Question: What could the diagnosis suggest?
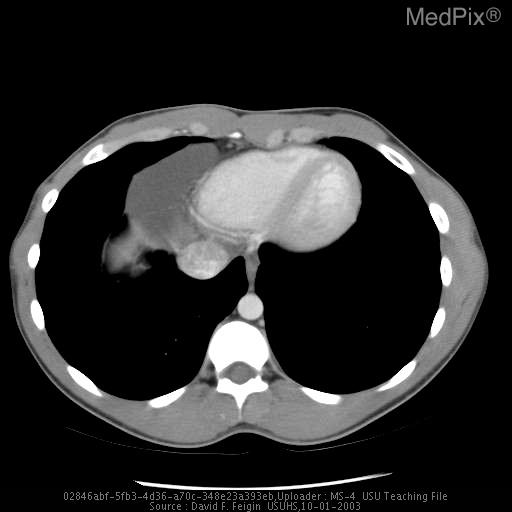
Answer: The possible diagnosis includes • Pericardial cyst
• Morgagni hernia
• Cardiac (epicardial) fat pad
• Adenopathy
• Thymoma
• Lymphoma.